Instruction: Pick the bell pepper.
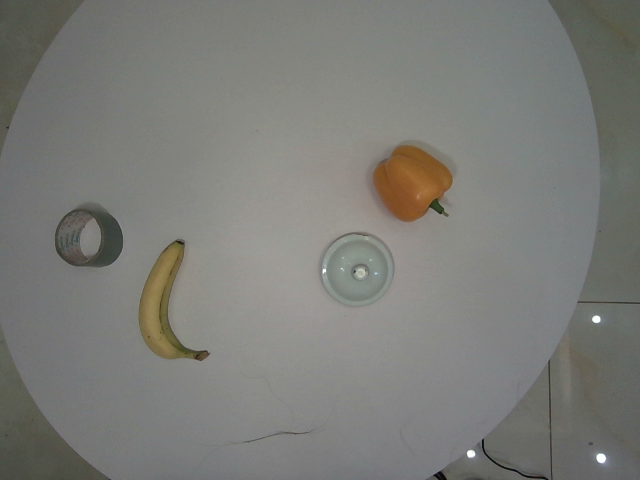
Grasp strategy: vertical